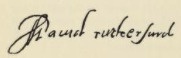
Signature of: david rutherford